Identify and extract the amount in words, amount in numbers, payee name, cheque date, and bank name from the image.
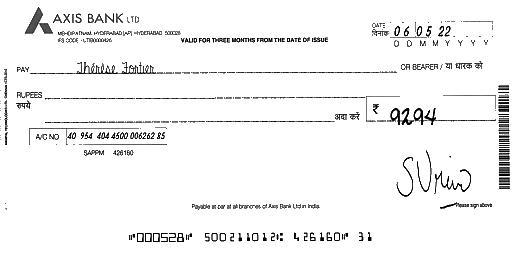
amt_in_words:
amt_in_figures: 9294
payee_name: Thérèse Fortier
bank_name: AXIS BANK
cheque_date: 06/05/22